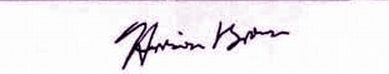
Signature of: harrison brown